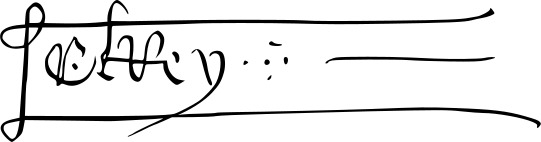
Signature of: afonso v of portugal